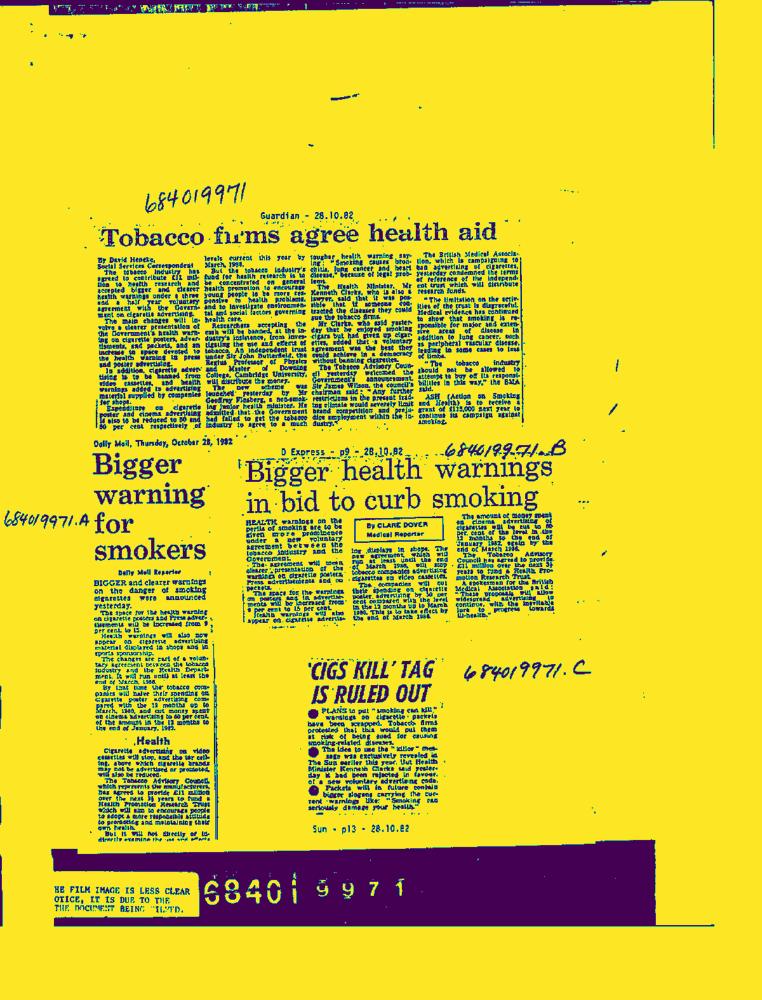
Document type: News-Article